Question: What type of tax is indicated in the document, personal property or real estate?
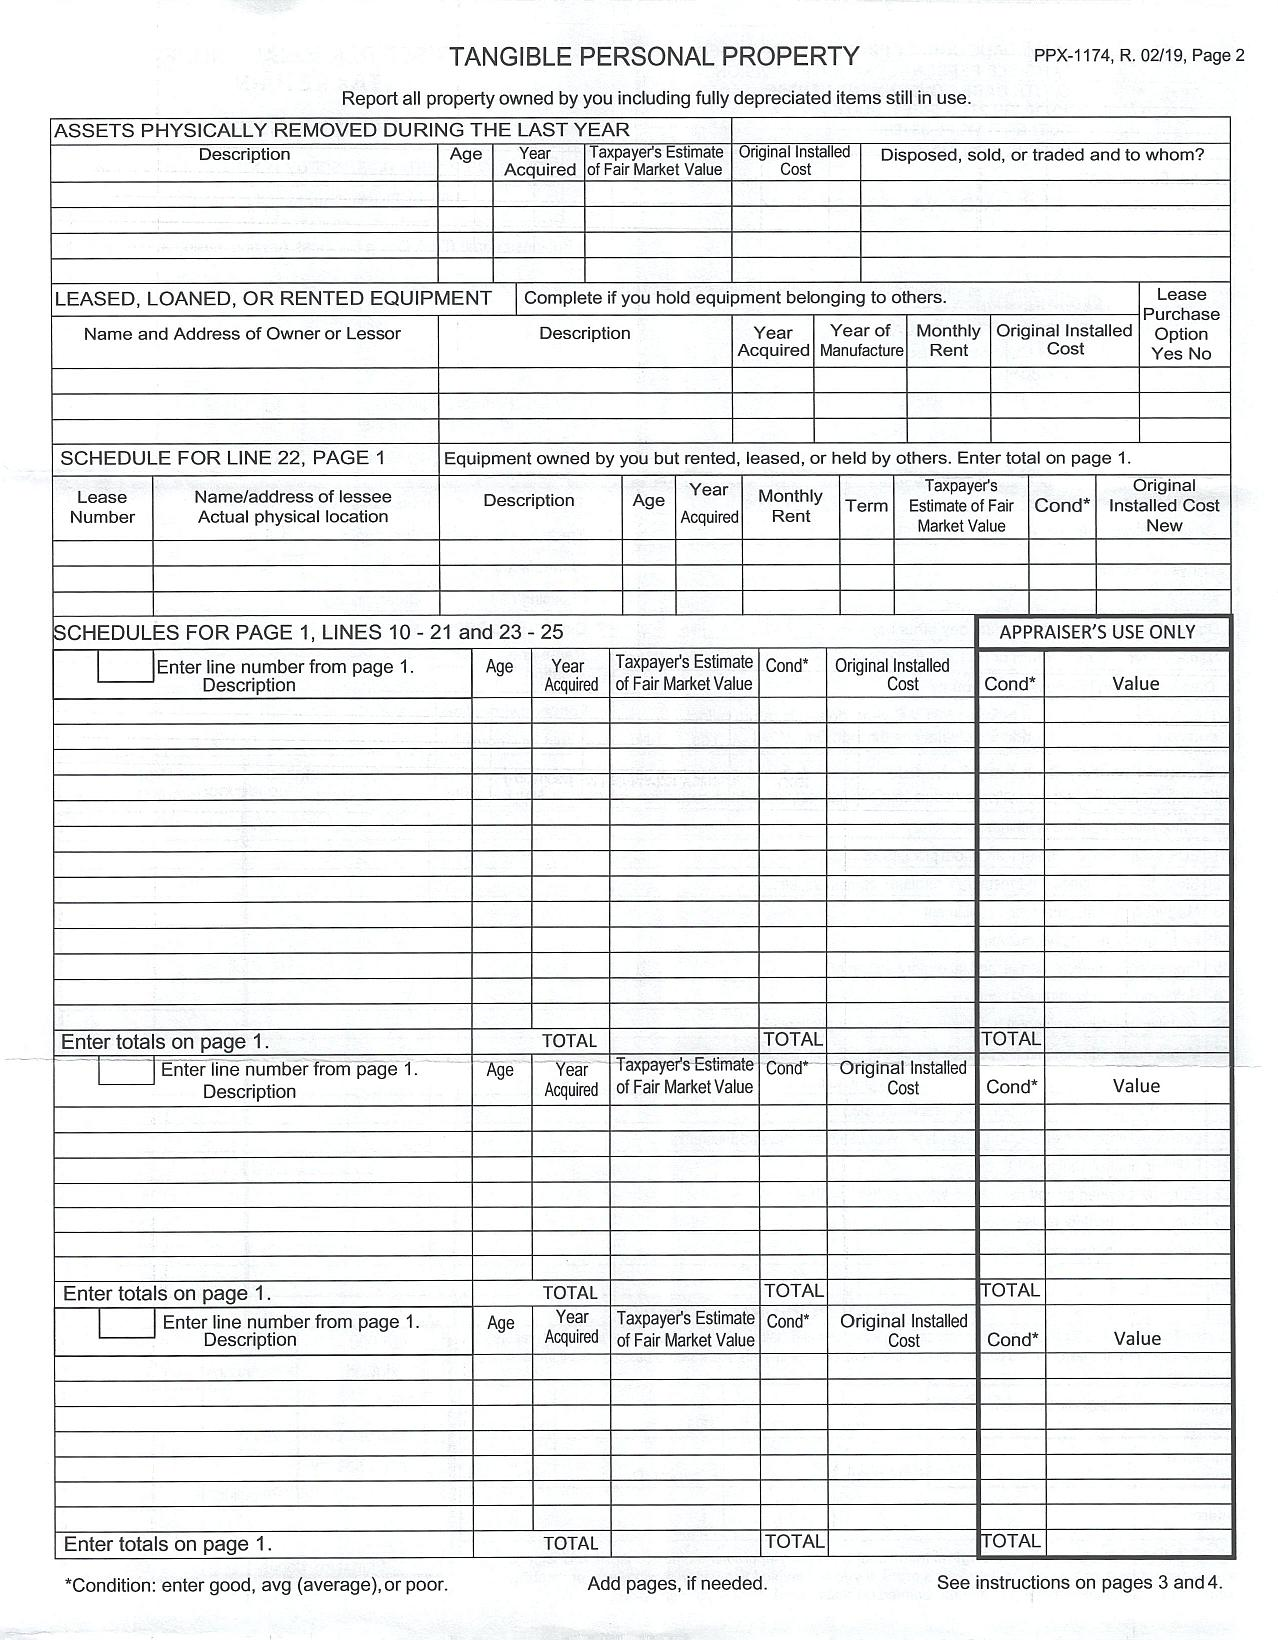
Answer: "TANGIBLE PERSONAL PROPERTY"